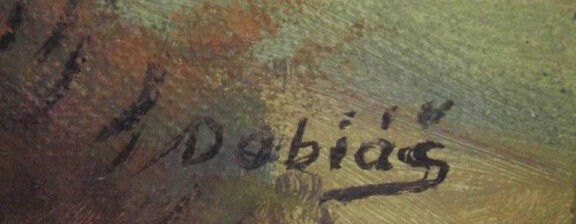
Signature of: františek dobiáš